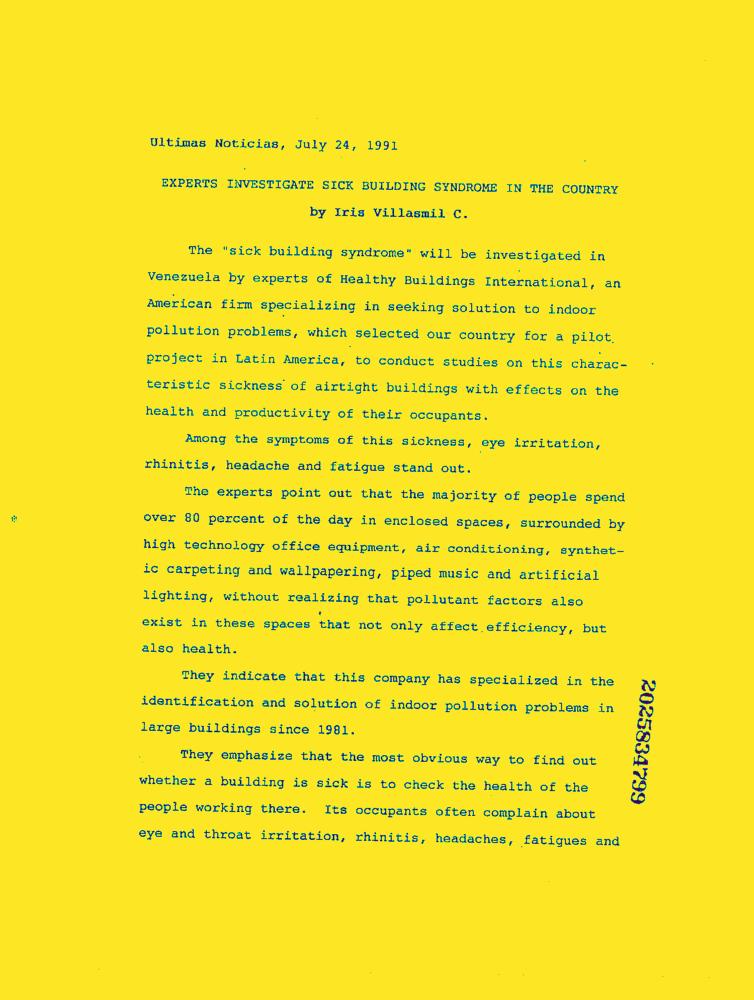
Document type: News-Article